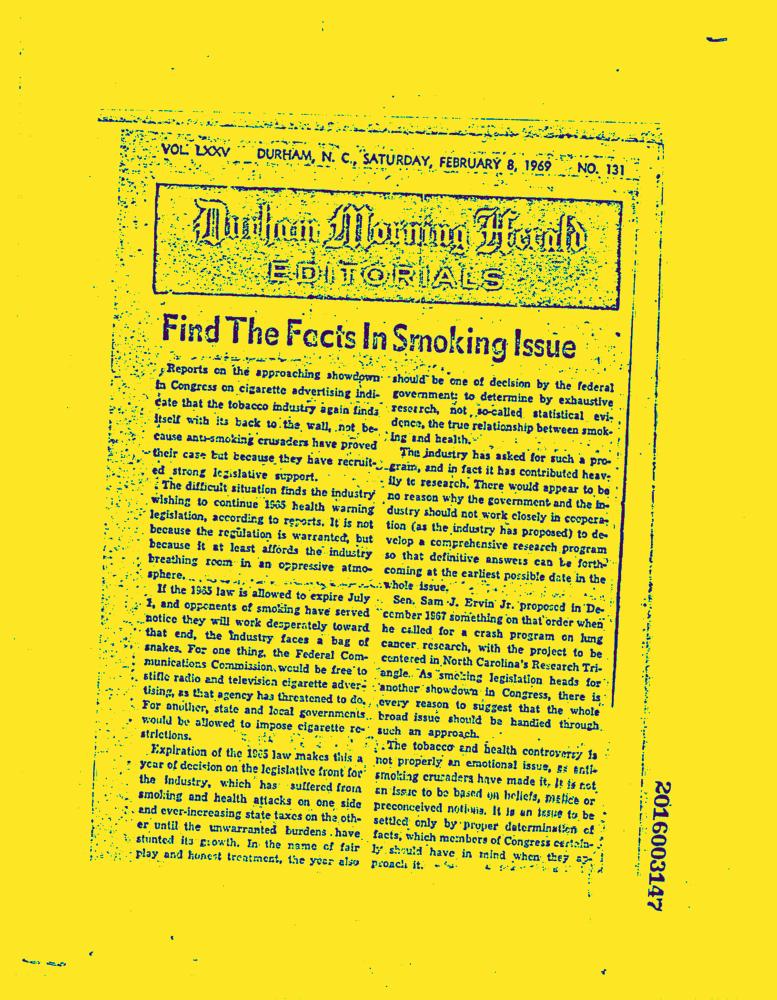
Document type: News-Article